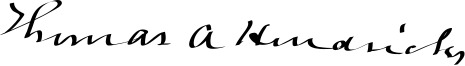
Signature of: thomas a hendricks